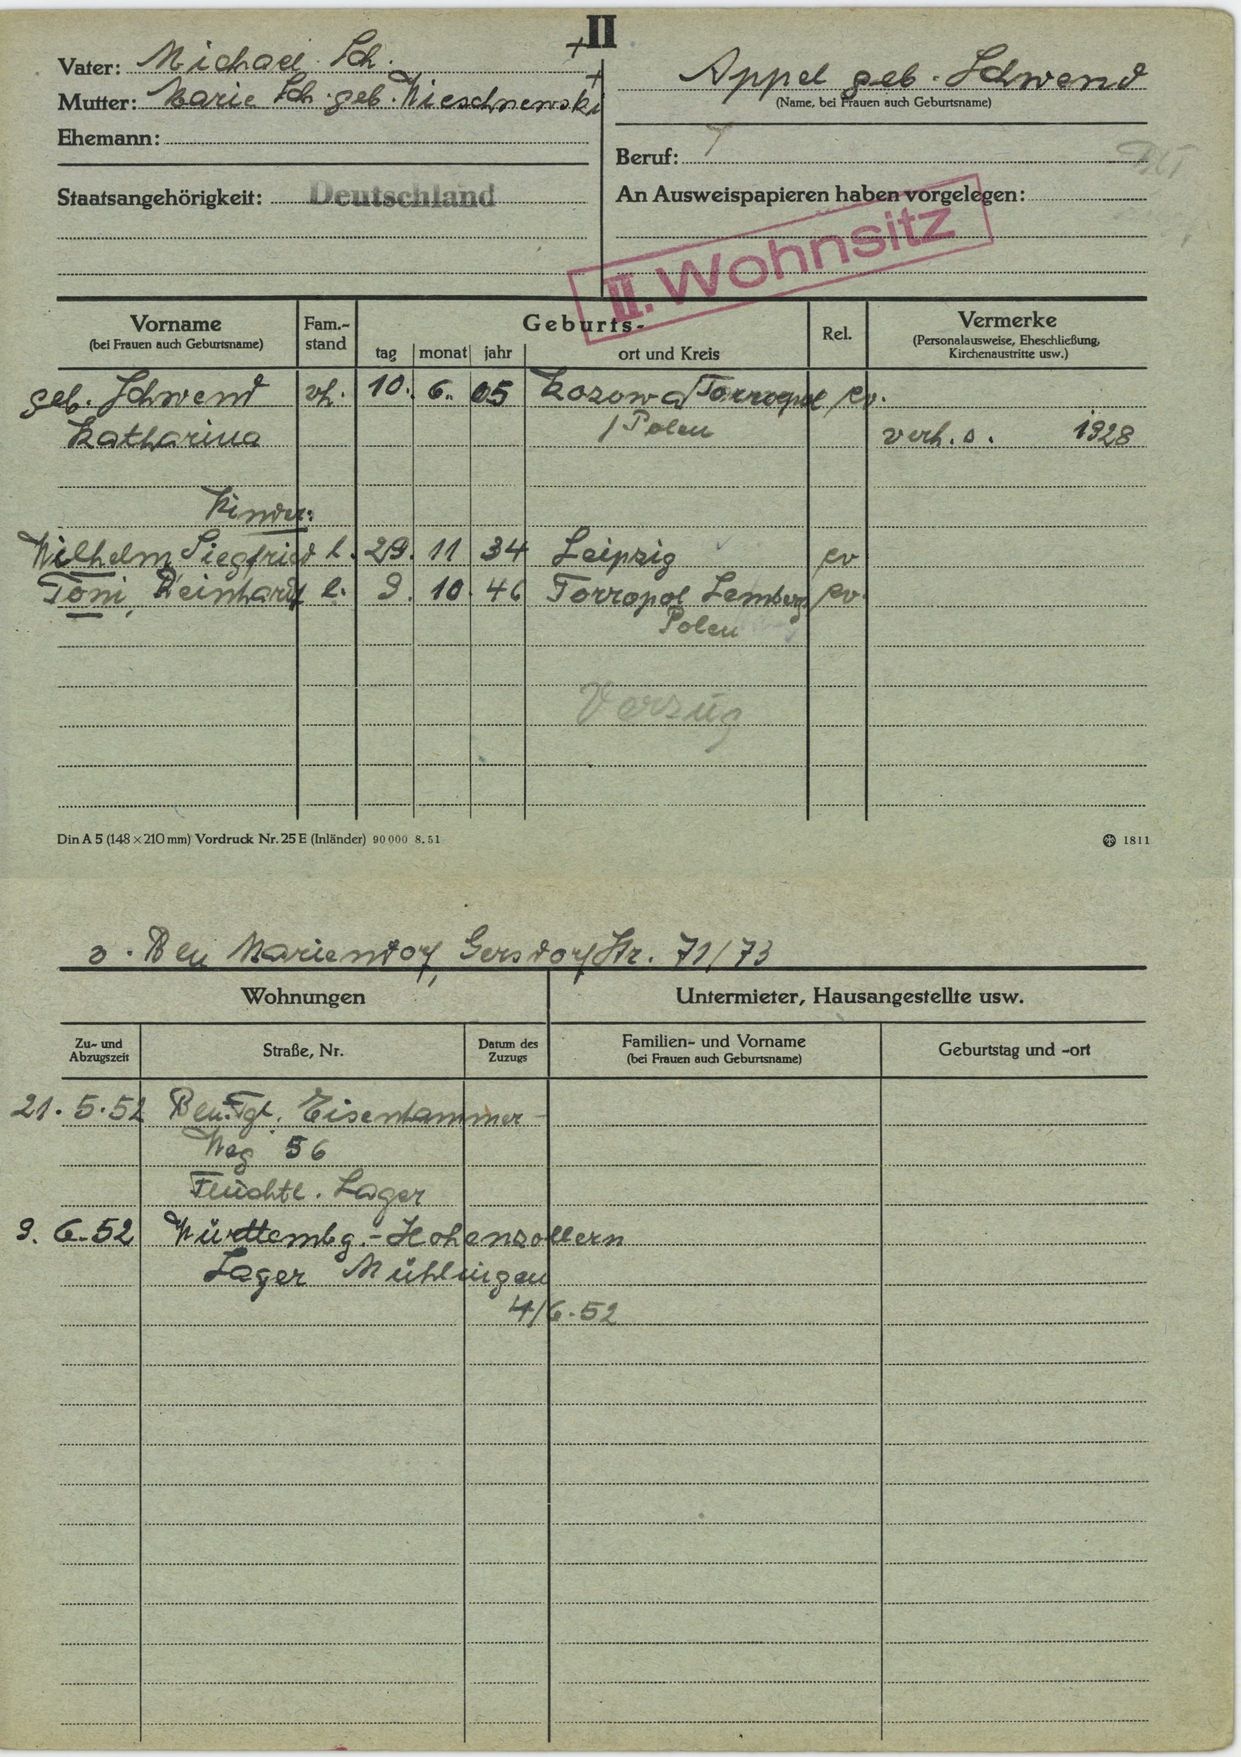
Appel geb. Schwend